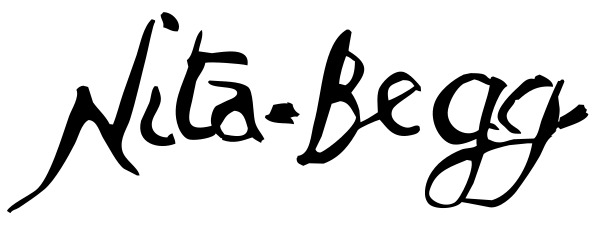
Signature of: nita begg